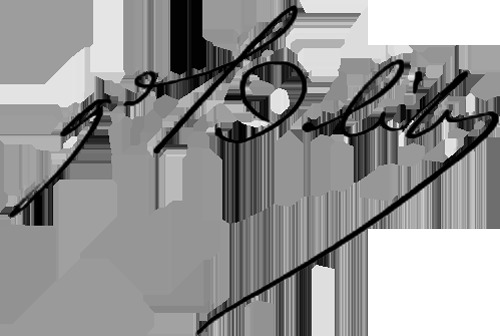
Signature of: ernest courtot de cissey